Question: What type of tax is indicated in the document, personal property or real estate?
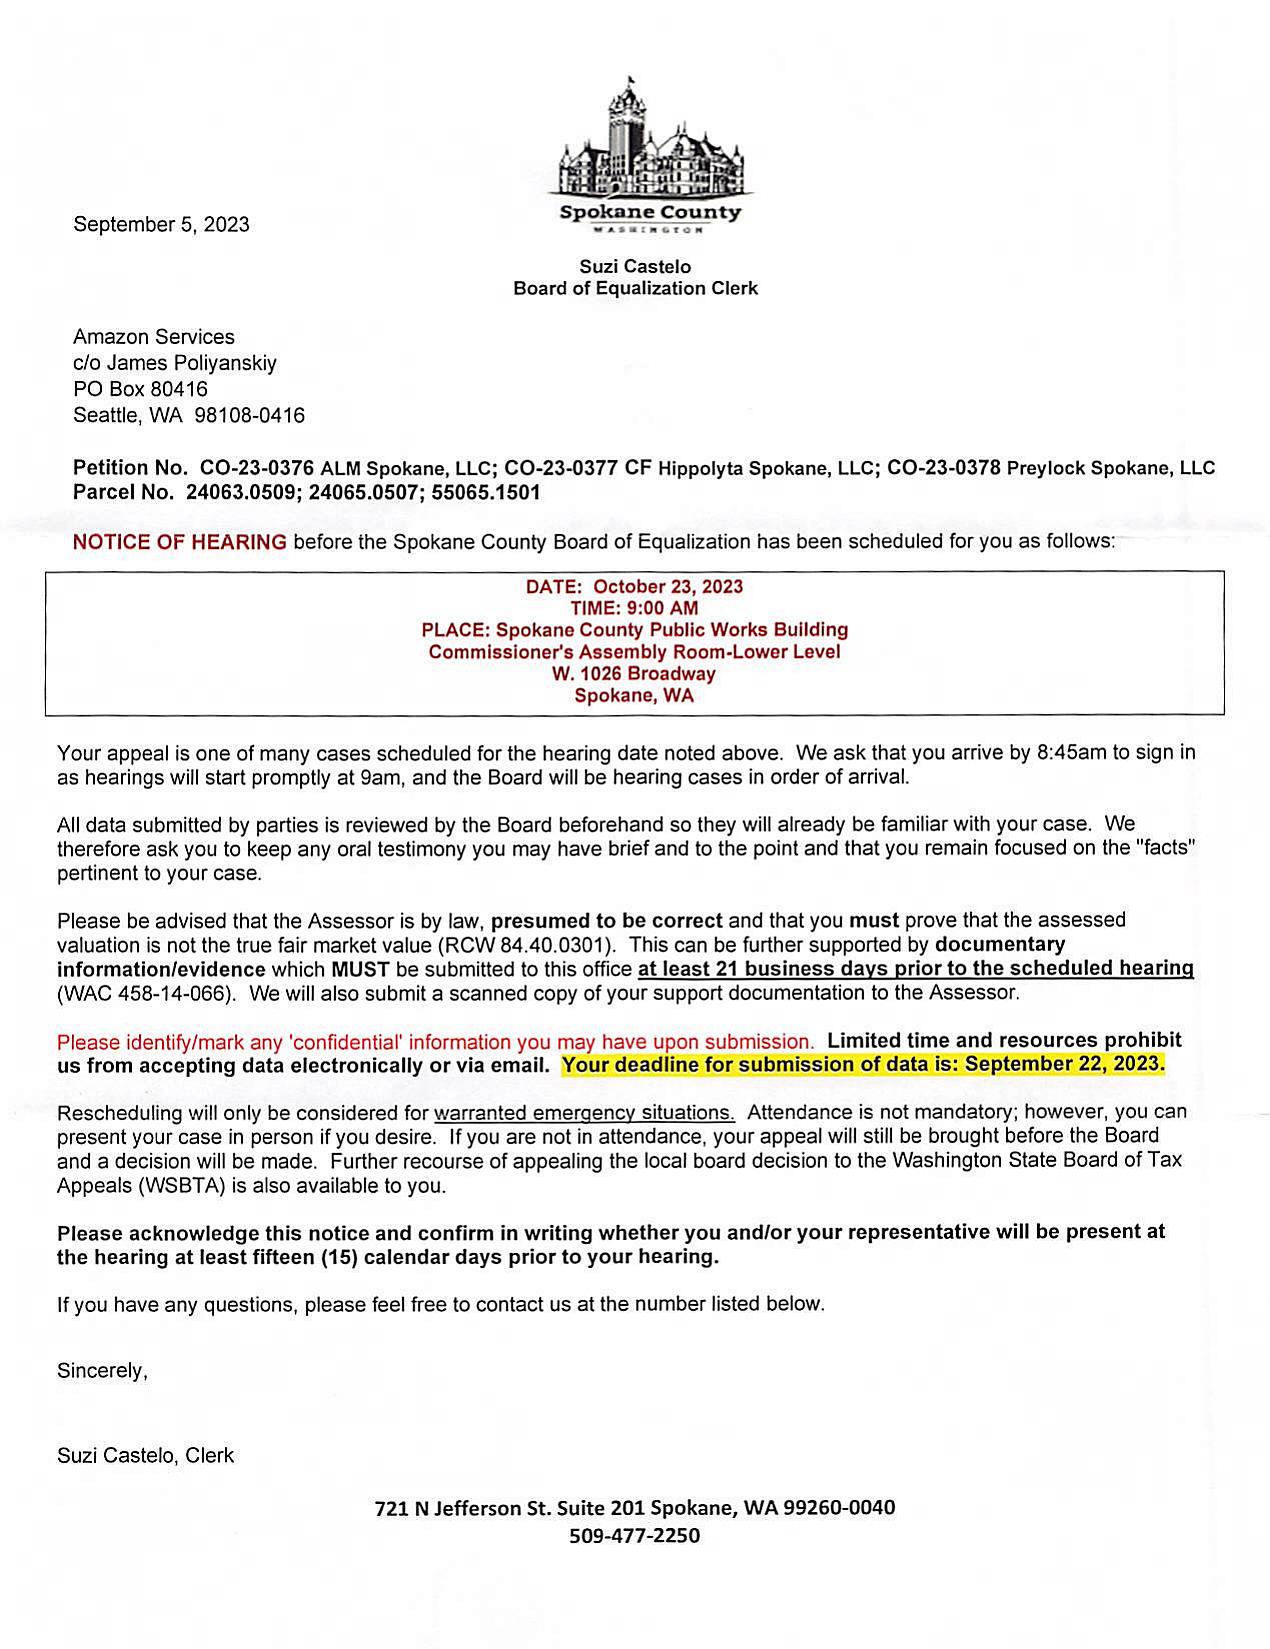
Answer: "Real Estate Tax"